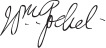
Signature of: william goebel